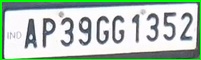
License plate number: AP 39GG 1352